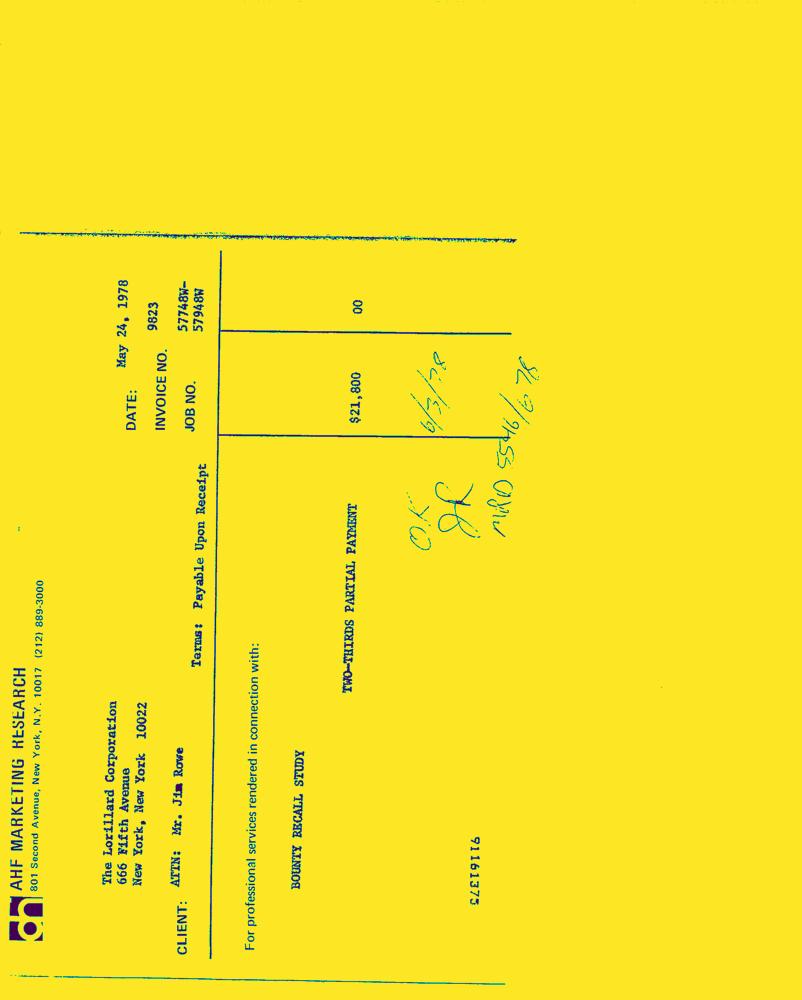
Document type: Invoice-Doc